Question: What is the name of the tenant mentioned in the document?
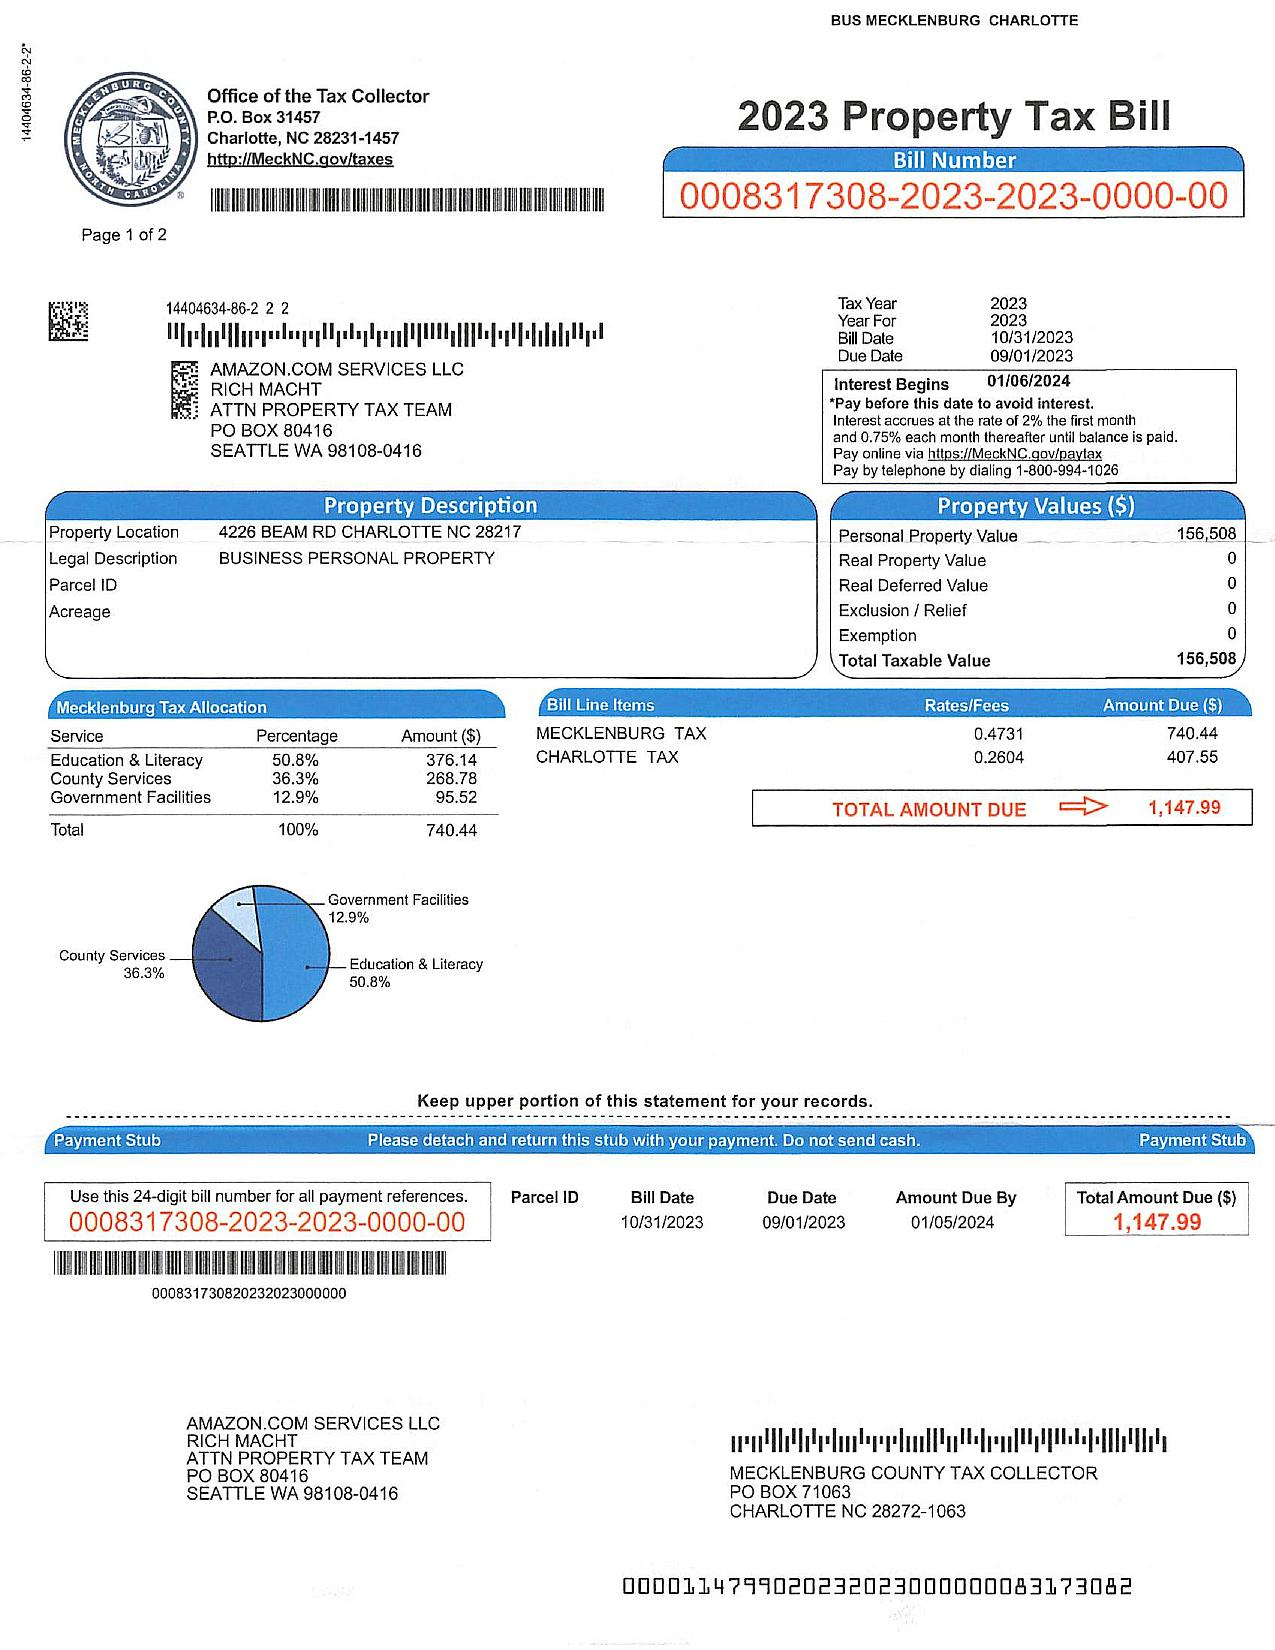
Answer: "AMAZON.COM SERVICES LLC RICH MACHT ATTN PROPERTY TAX TEAM"